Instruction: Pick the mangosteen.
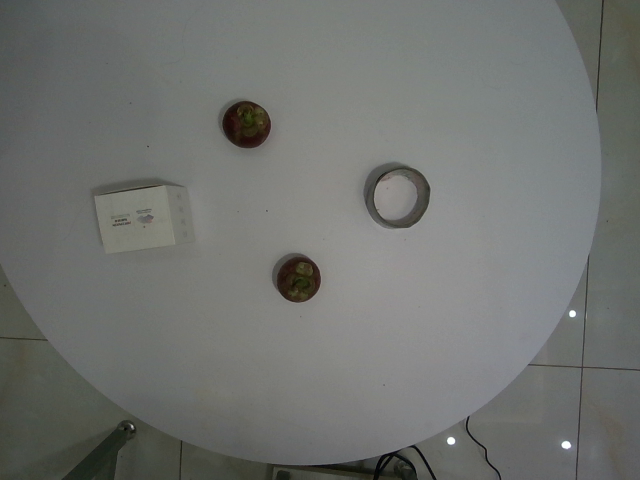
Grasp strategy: vertical